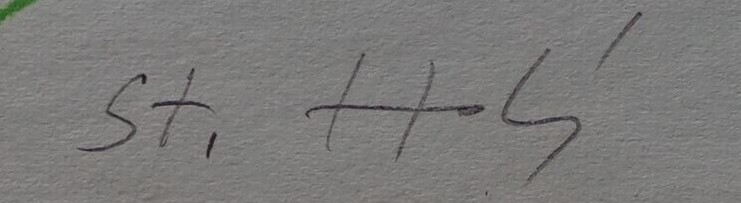
Signature of: stanislav holý